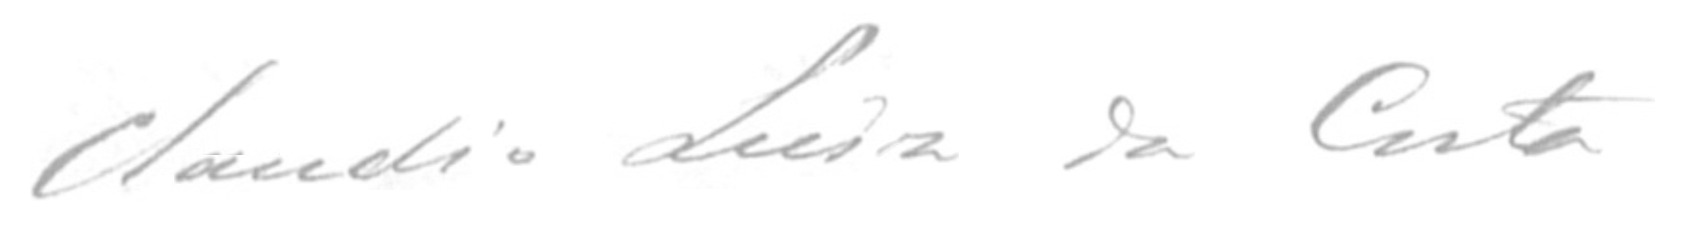
Signature of: cláudio luís da costa